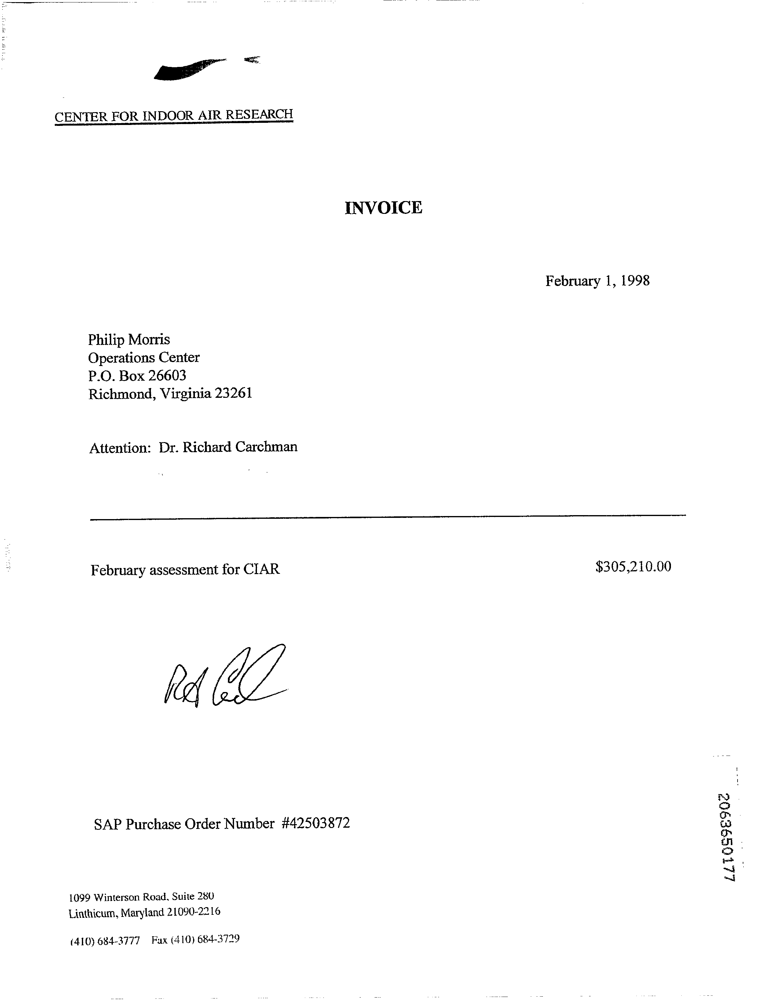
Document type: Invoice